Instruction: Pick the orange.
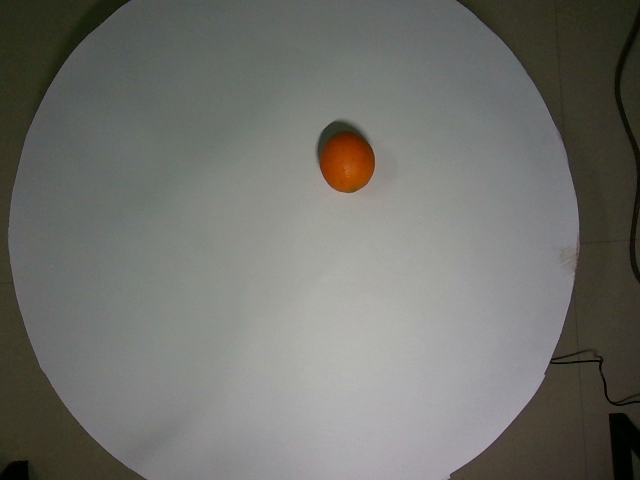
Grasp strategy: vertical